Question: What could the diagnosis suggest?
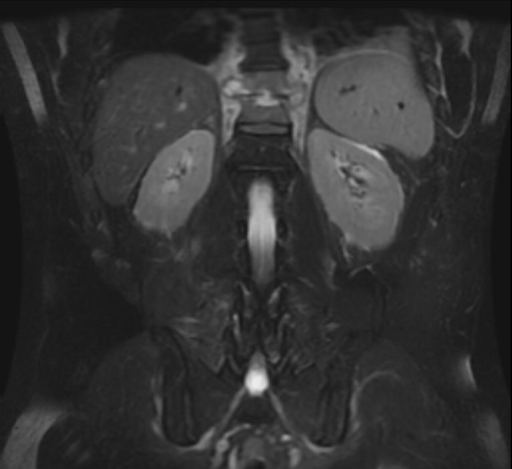
Answer: The possible diagnosis includes 1. Discitis/osteomyelitis
2. Pott's Disease.